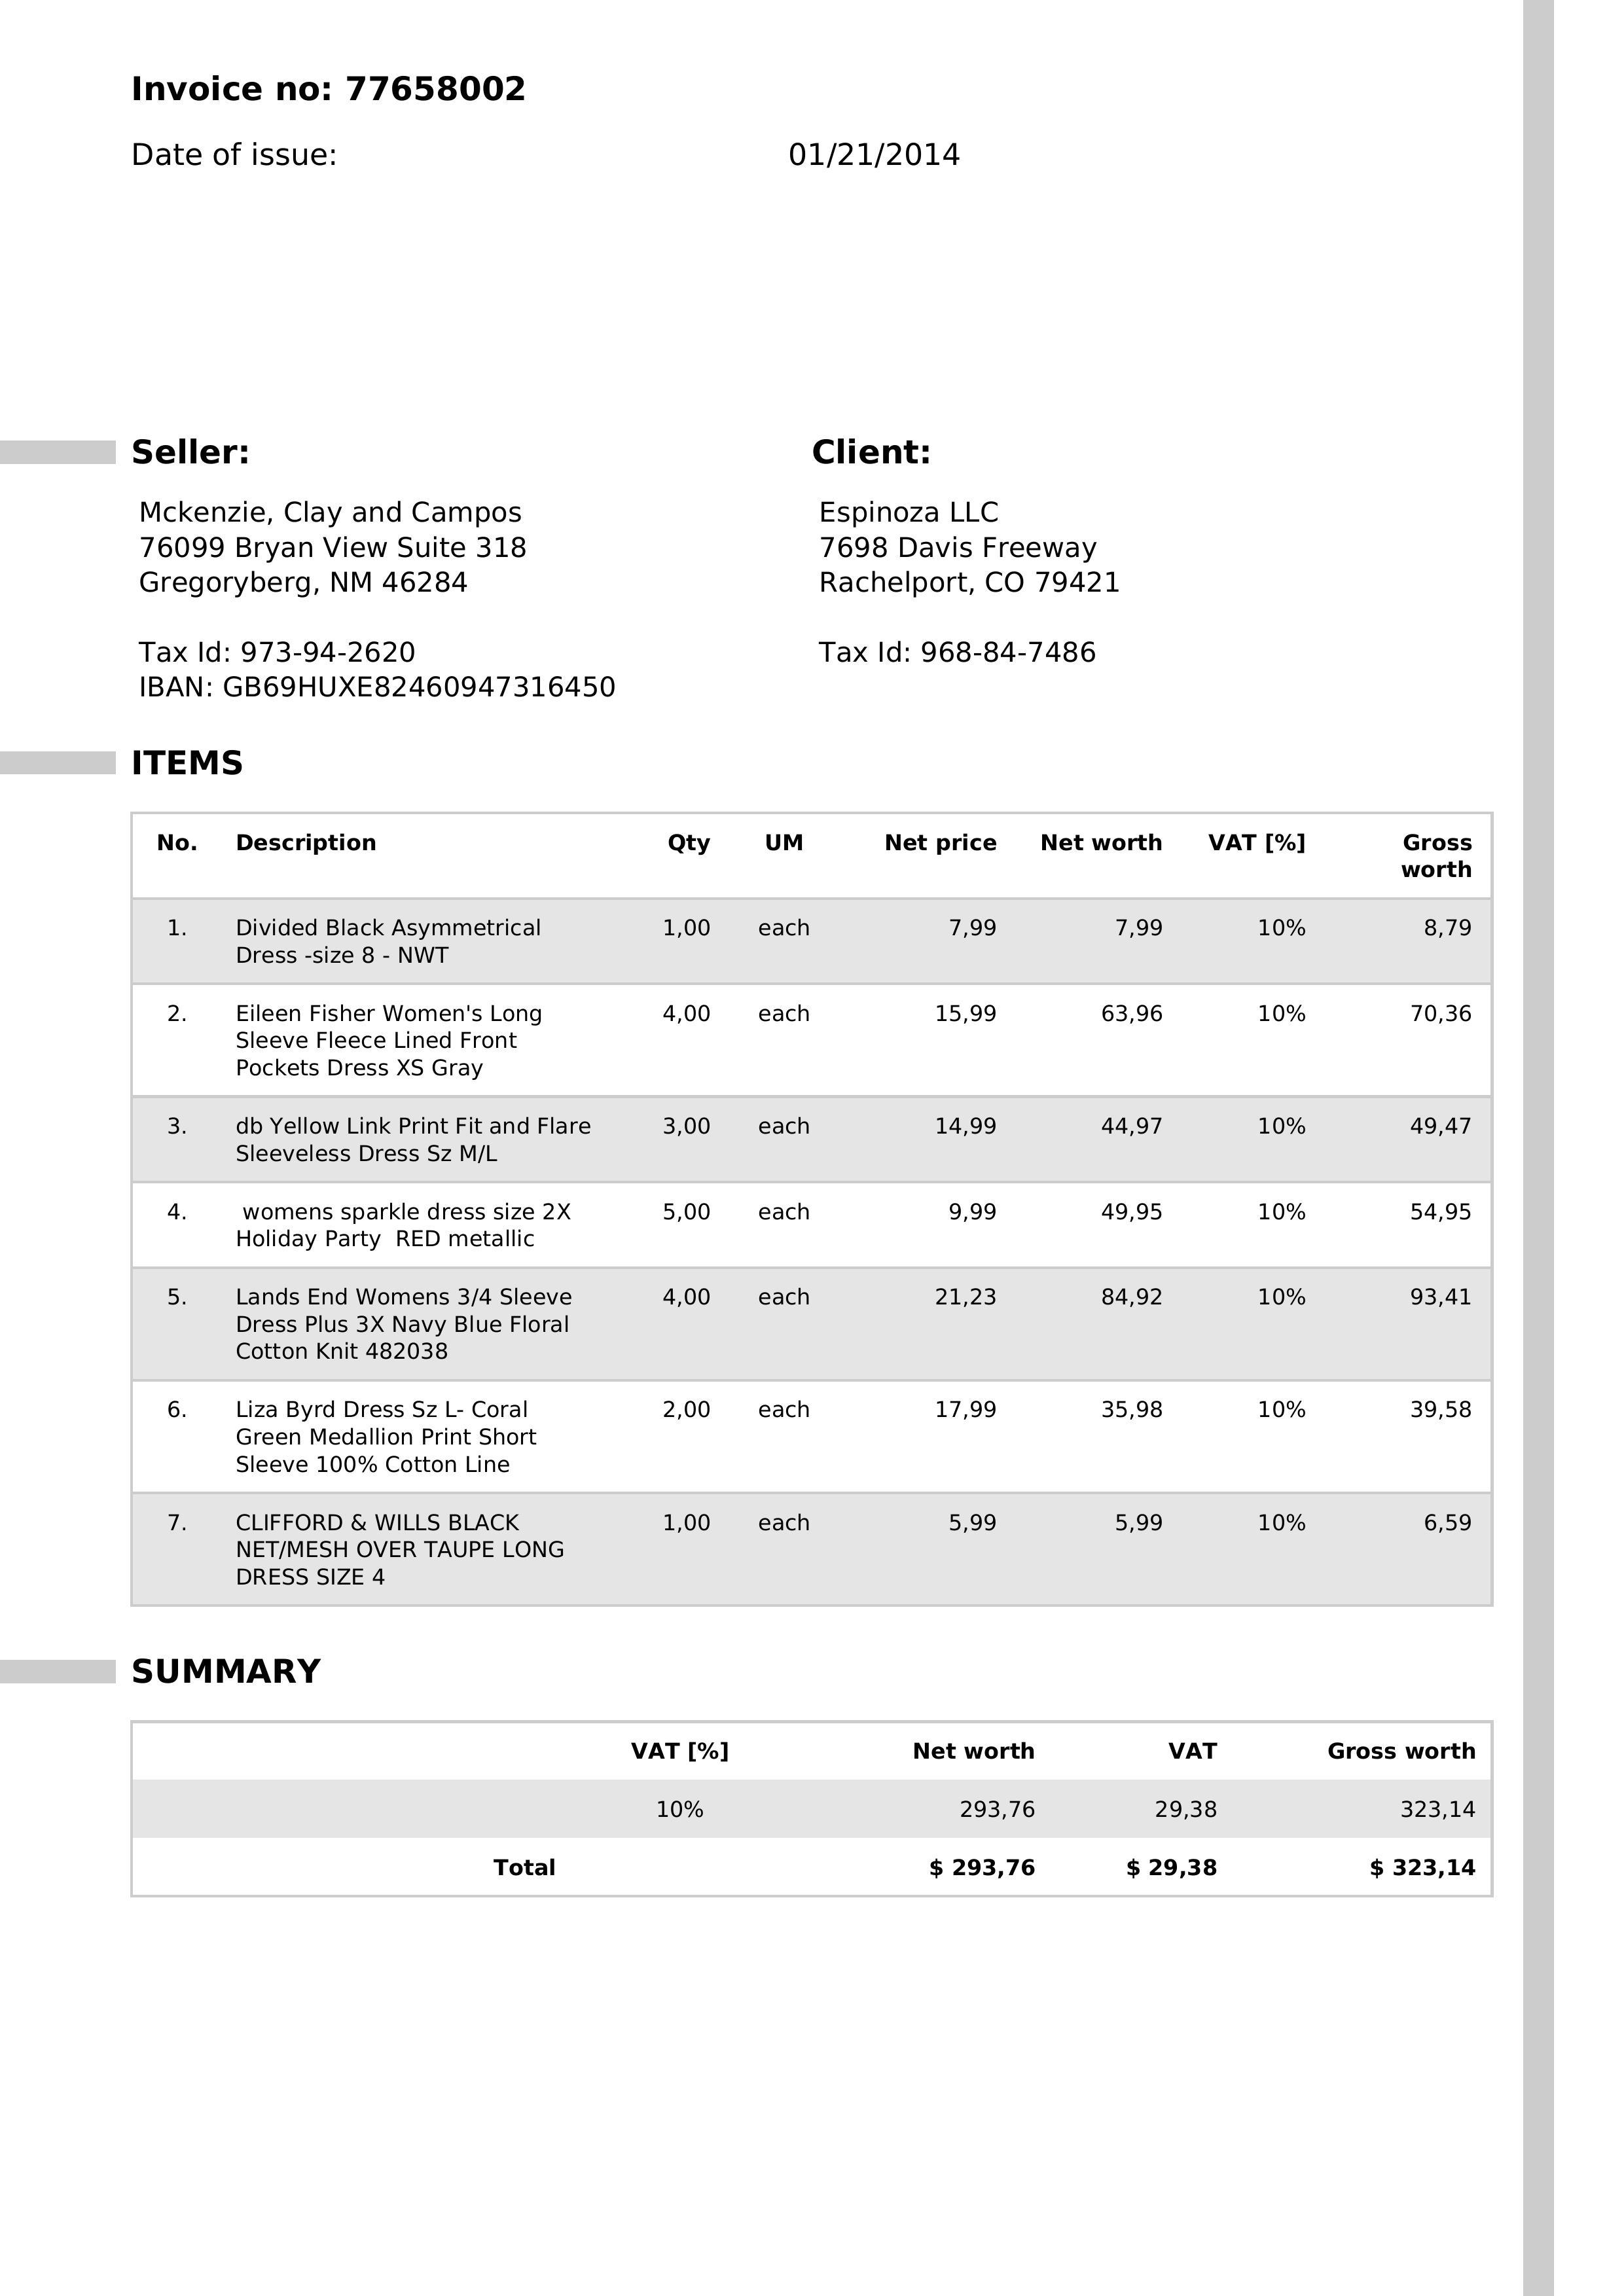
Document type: Invoice